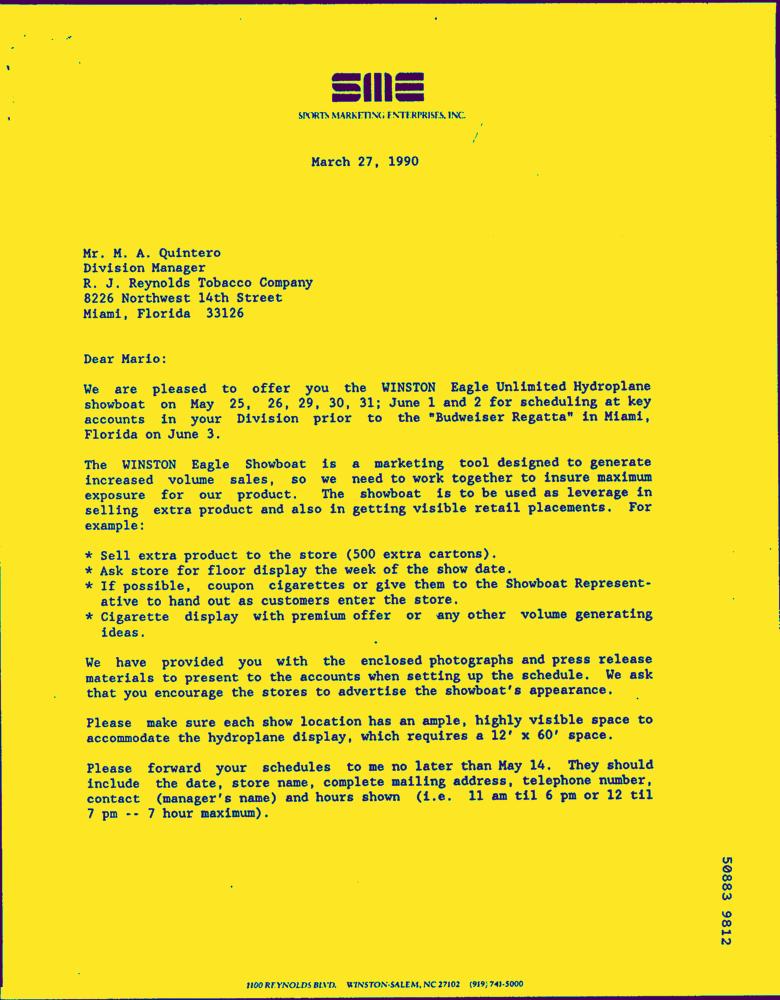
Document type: Letter-Doc